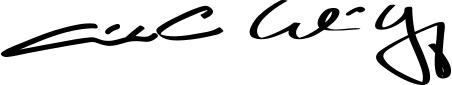
Signature of: christian wulff